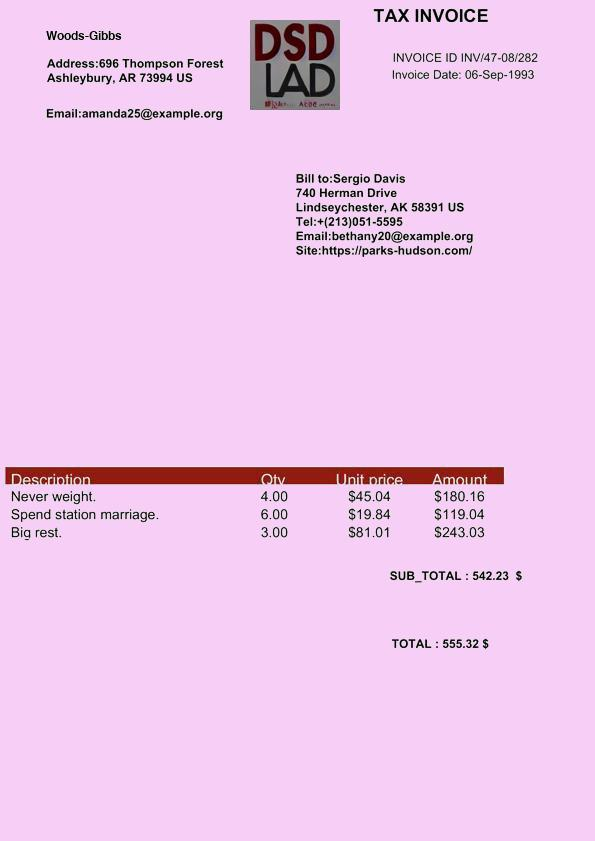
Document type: Invoice